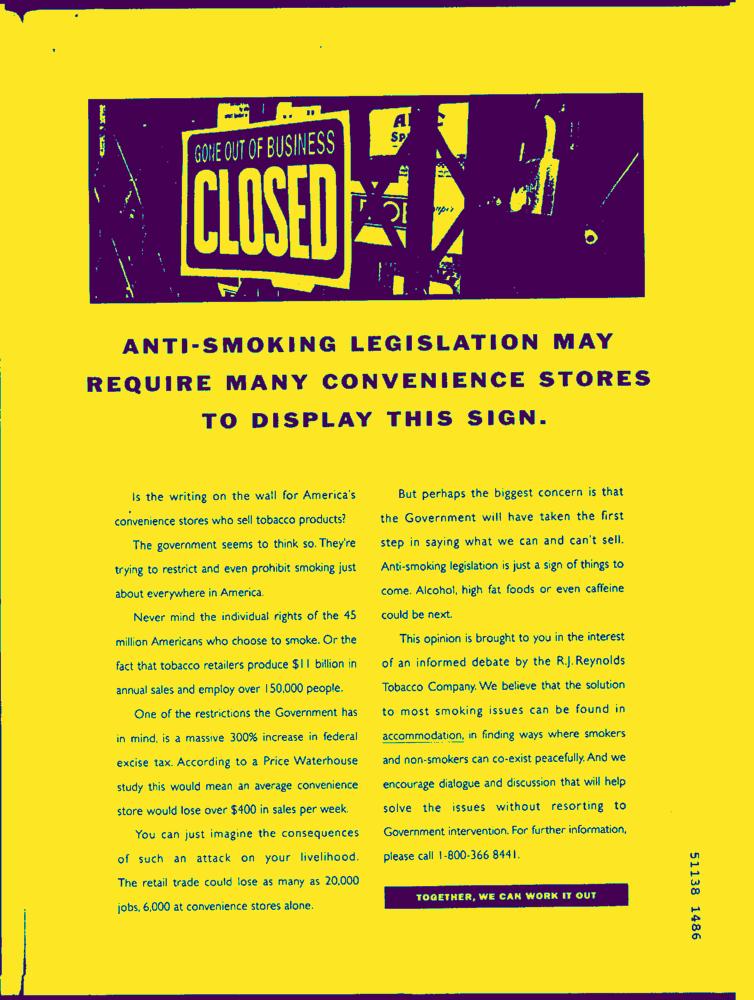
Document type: AD